Question: Explain the disease:
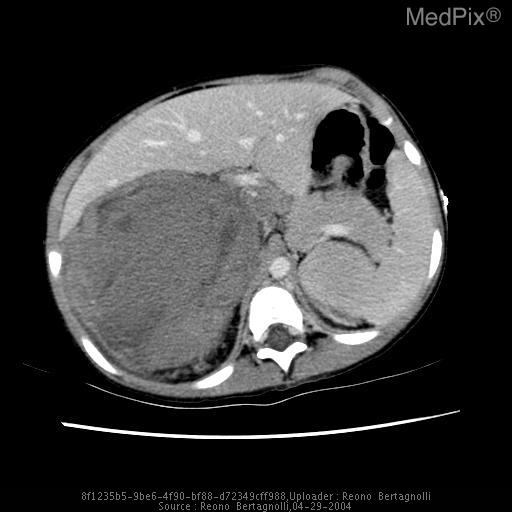
Answer: The disease is discussed as: Wilms' tumor is the most common primary renal malignancy and intra-abdominal tumor of childhood.  Ninety per cent occur in children less than 7 years of age, with a median age of 3-1/2 years.  The children are usually asymptomatic, most often presenting with clinical suspicion of an abdominal mass (approximately 70%).  Other symptoms include abdominal pain (30%), hematuria (15 to 20%), and less commonly with moderately severe hypertension and nonspecific constitutional symptoms (fever, malaise, gastrointestinal complaints).  There is a higher incidence of Wilms' tumor in patients with certain congenital abnormalities such as aniridia, hemi-hypertrophy, Beckwith-Wiedemann syndrome, nephroblastomatosis, and various genitourinary abnormalities (hypoplasia, fusion, ectopia, duplicated collecting systems, hypospadias, and cryptorchidism).

Wilms' tumor is secondary to proliferation of metanephric blastema.  It is typically bulky and usually extends within the renal parenchyma, displacing and distorting the pelvocalyceal system.  However, the mass may be exophytic or may, although rarely, be extrarenal.  The outcome following multimodal therapy depends on the initial stage and whether or not the tumor has favorable or unfavorable histology for response to treatment.  The unfavorable types include anaplastic, sarcomatous, and rhabdoid types.

The following stages have been described for Wilms' tumor:

I:  Tumor limited to kidney and completely resected, negative margins, intact renal capsule, not rupture.

II:  Tumor extends beyond kidney, but completely excised, negative margins, regional infiltration, spillage.

III:  Residual nonhematogenous tumor, confined to abdomen including lymph nodes, peritoneal implants, incomplete excision.

IV:  Hematogenous metastases beyond stage III, i.e., lung, liver, bone, brain.

V:  Bilateral renal involvement, at time of diagnosis.

Wilms' tumor is bilateral (Stage V) in 5 to 10% at time of initial diagnosis.  In a patient with unilateral Wilms', a contralateral tumor may develop 5 to 10 years later, although the majority occur within 2 years.  The work-up should include a plain abdominal supine radiograph, not only to look for mass affect but also to look for calcifications, skeletal abnormalities, and paravertebral masses which may help in differentiating Wilms' tumor from neuroblastoma.

The next imaging study should be abdominal and pelvic sonography to determine the organ of origin, the size and extent of the mass, the characteristics of the mass (solid, cystic, complex calcifications), the presence of regional lymphadenopathy, liver metastases, tumor thrombus in the renal vein, inferior vena cava, and/or right atrium, and to look for bilaterality of the mass.  One should also look for any evidence of nephroblastomatosis which appears sonographically as hypoechoic masses in the periphery of the kidney, thickening of the renal capsule, or as nodularity or lobulation of the kidney.  This entity, which may be an anlage for Wilms' tumor, is much more easily seen with contrast- enhanced CT.  Duplex and/or color Doppler imaging are particularly helpful in the evaluation of the venous vasculature structures that may be involved with Wilms' tumor.  Wilms' tumor is most often a solid mass, although cystic spaces may often be seen within the mass due to internal hemorrhage and/or necrosis.  We have noted that some of the cystic spaces within Wilms' tumor are large venous channels due to arteriovenous shunting.

Depending upon the sophistication of the ultrasound, one may choose to also obtain a baseline CT, unless nephroblastomatosis is suspected.  Certainly a baseline chest CT is recommended prior to surgery to look for pulmonary metastases.  During and after their treatment, sonography is an excellent noninvasive means of following the children.